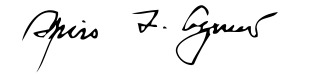
Signature of: spiro agnew